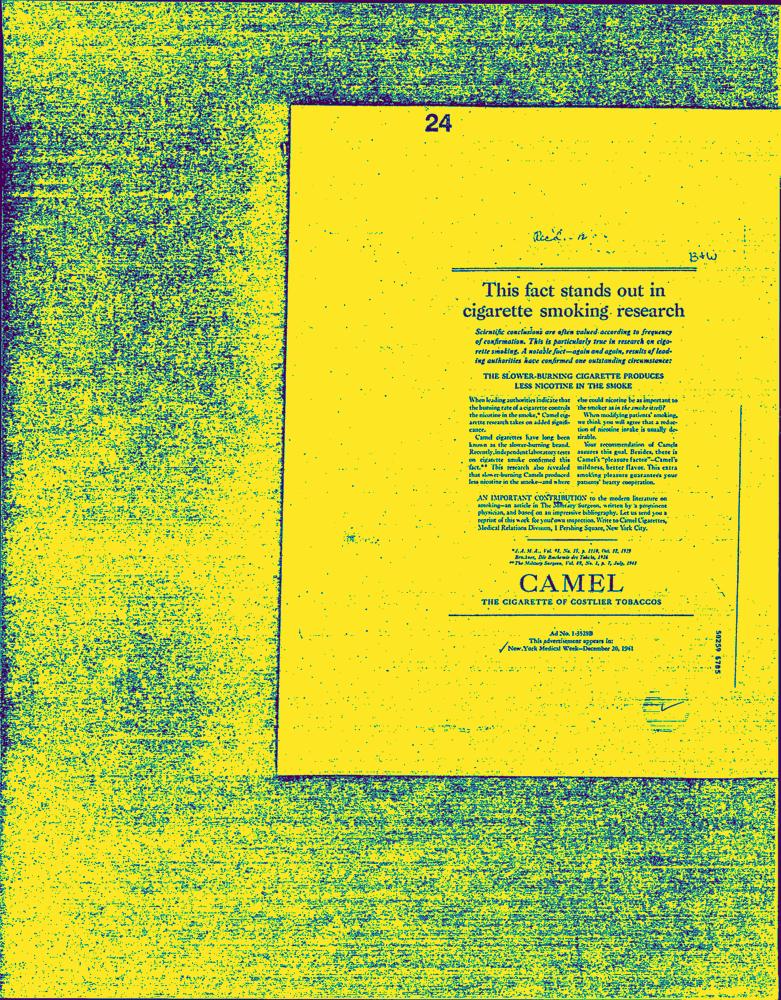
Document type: AD